Question: What jurisdiction, city, or county is the document associated with?
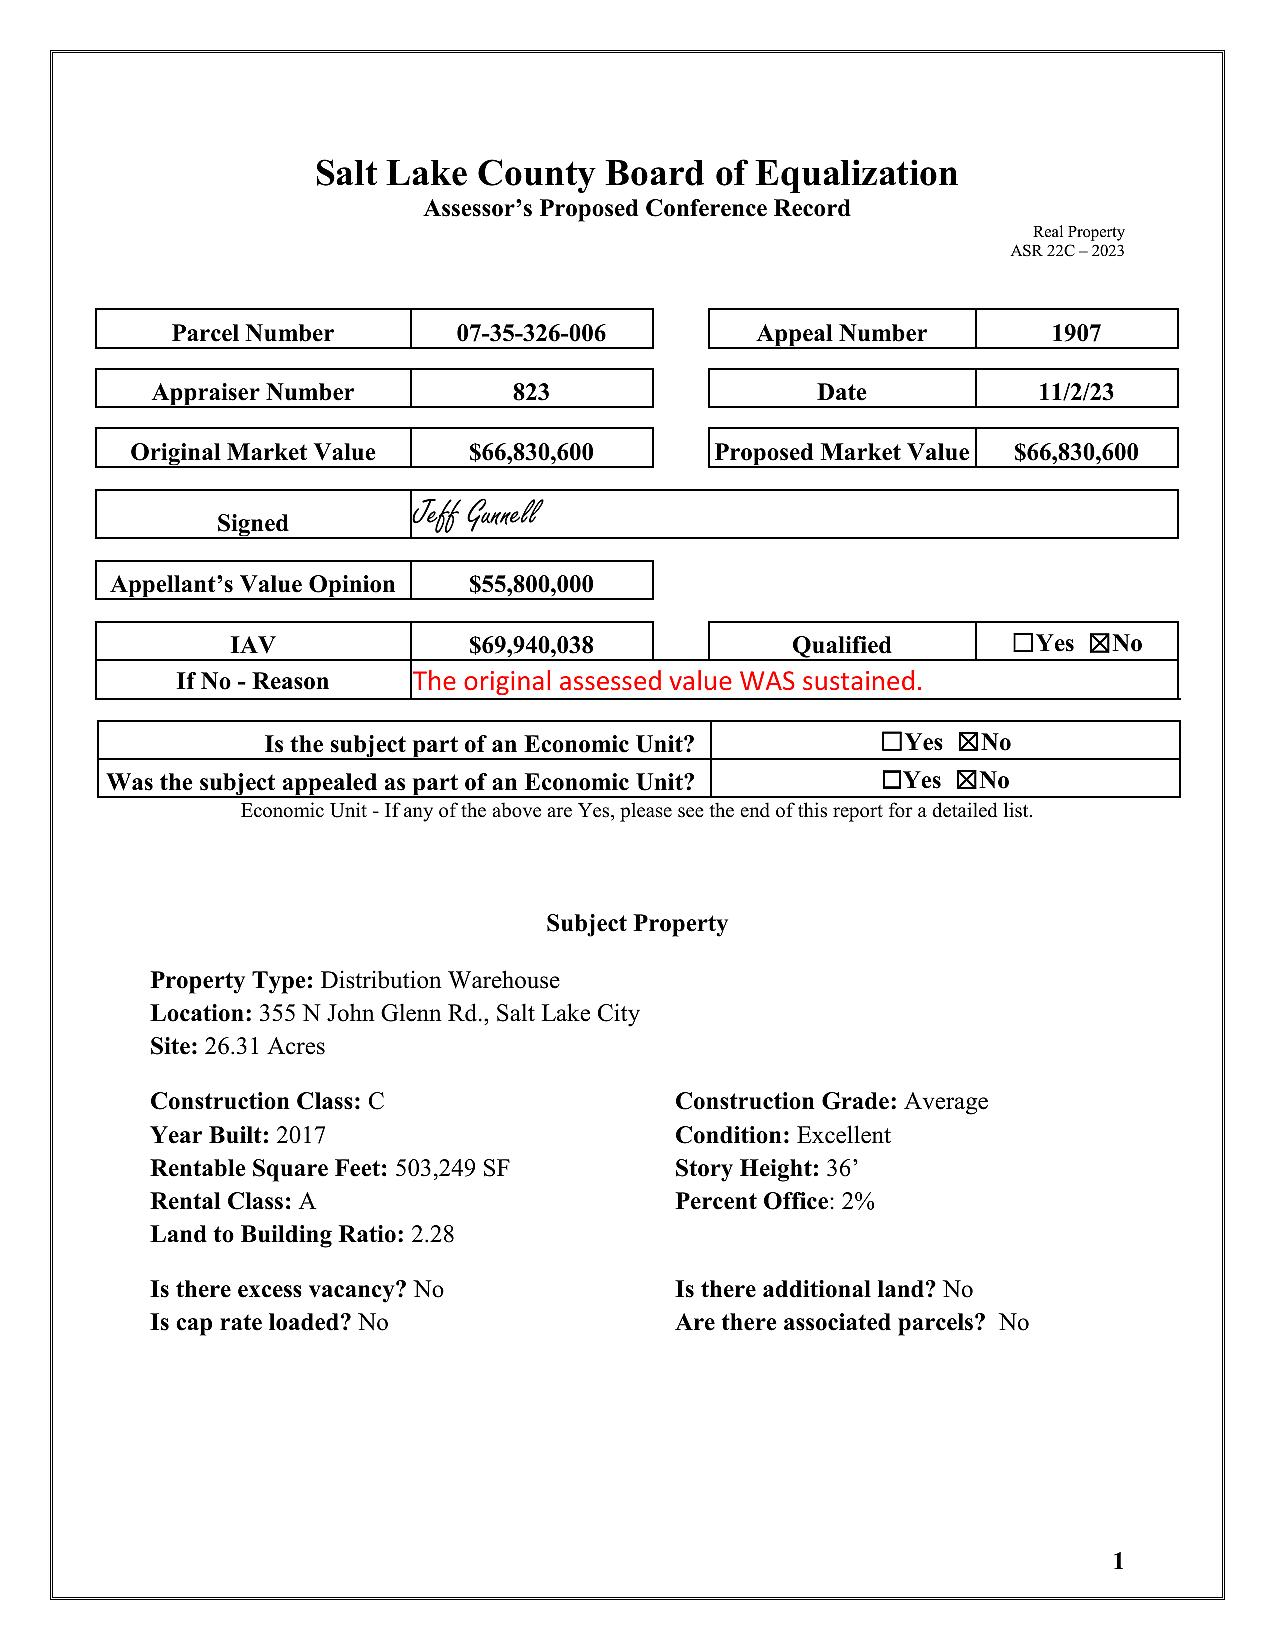
Answer: "Salt Lake County"